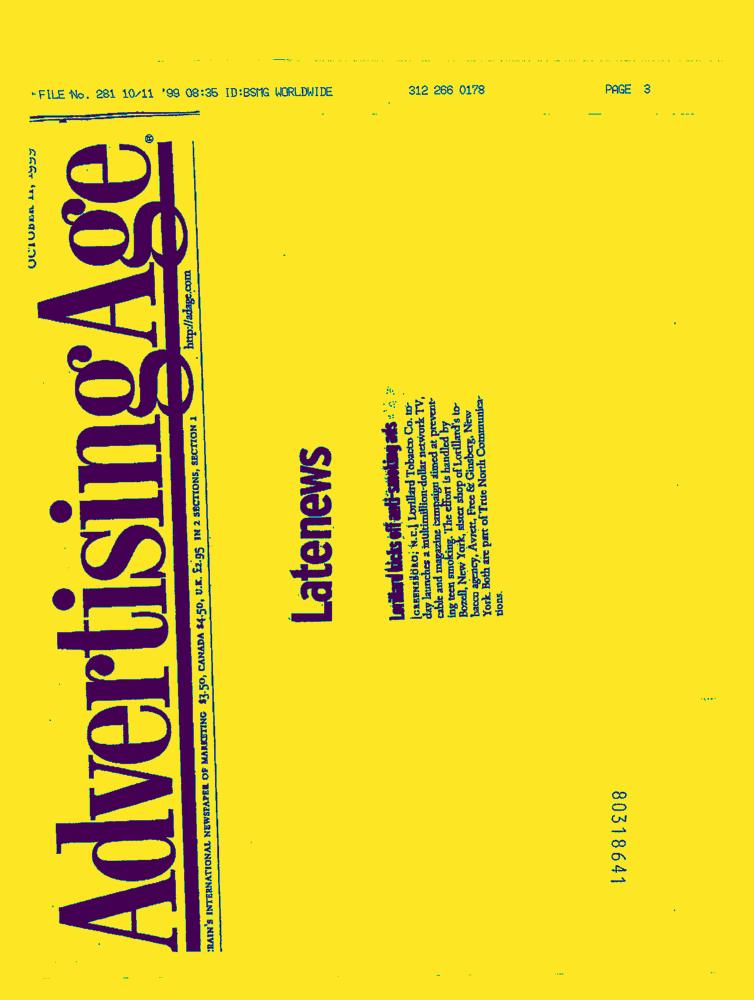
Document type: News-Article